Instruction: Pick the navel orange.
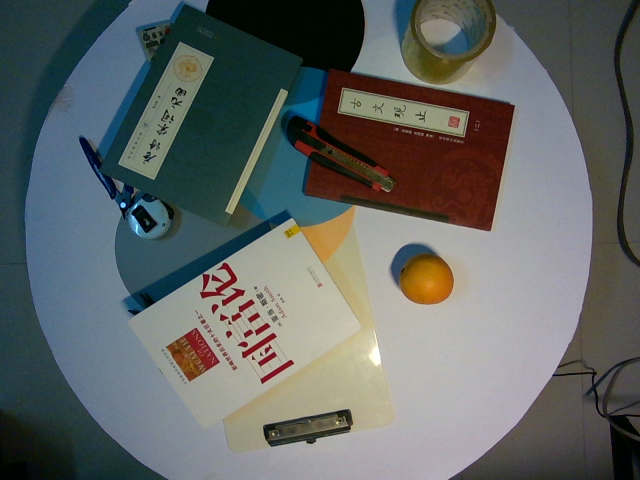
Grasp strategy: vertical